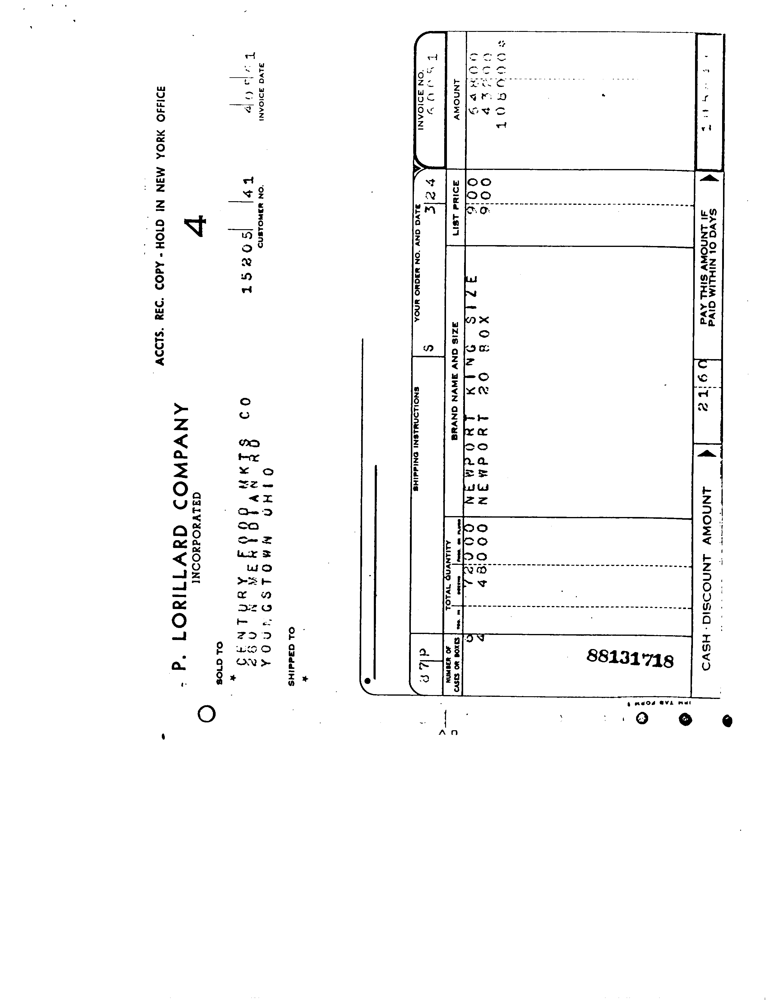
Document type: Invoice